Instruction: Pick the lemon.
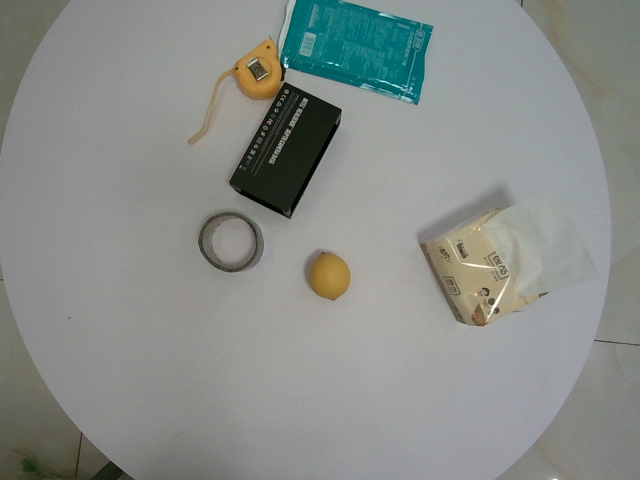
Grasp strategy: vertical